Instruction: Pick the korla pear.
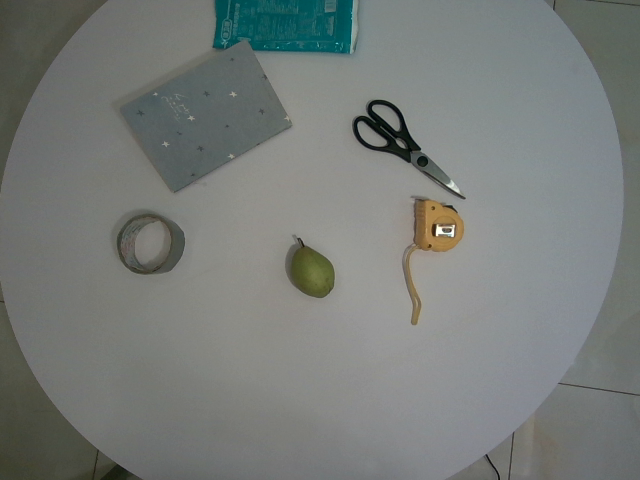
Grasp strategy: vertical